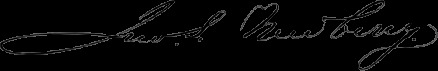
Signature of: john stoughton newberry